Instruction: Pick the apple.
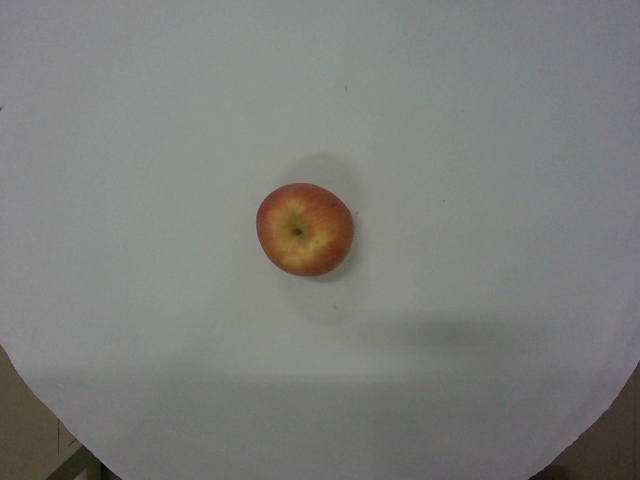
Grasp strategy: vertical